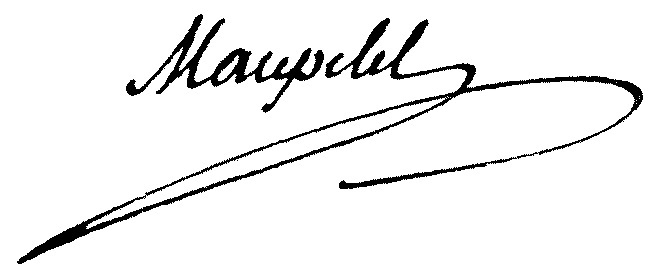
Signature of: michel rené maupetit